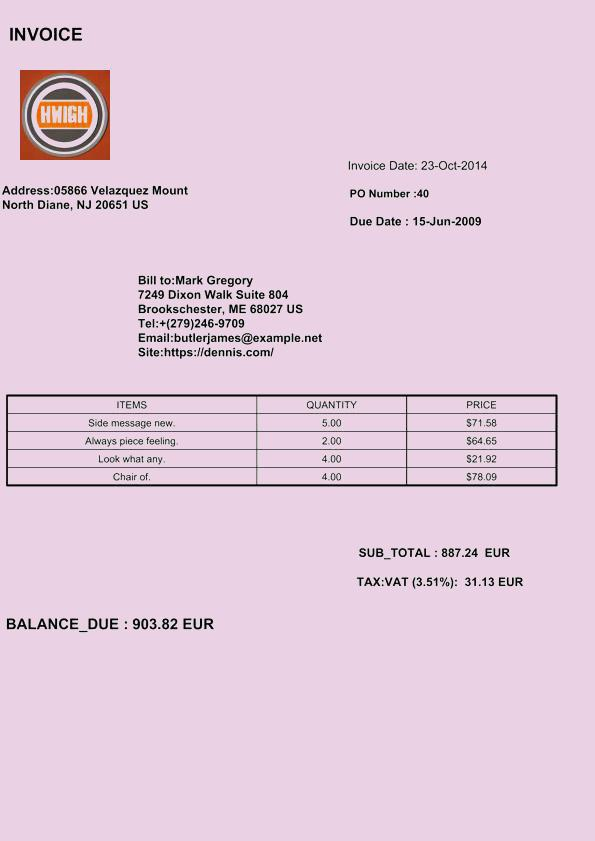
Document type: Invoice